Identify and extract the amount in words, amount in numbers, payee name, cheque date, and bank name from the image.
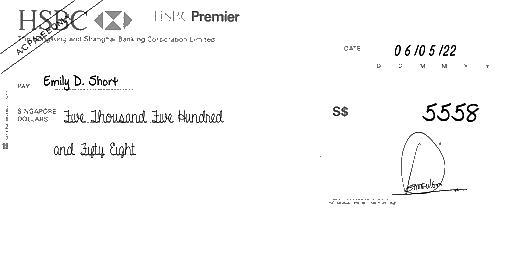
amt_in_words: Five Thousand Five Hundred and Fifty Eight
amt_in_figures: 5558
payee_name: Emily D. Short
bank_name: HSBC
cheque_date: 06/05/22